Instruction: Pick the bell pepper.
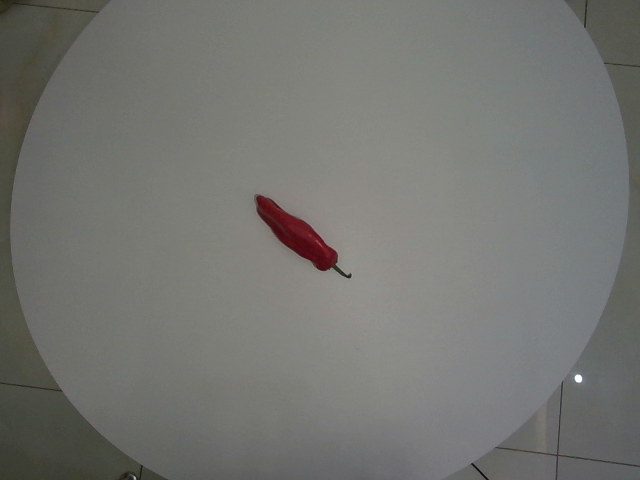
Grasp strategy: vertical